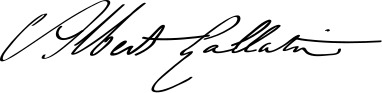
Signature of: albert gallatin